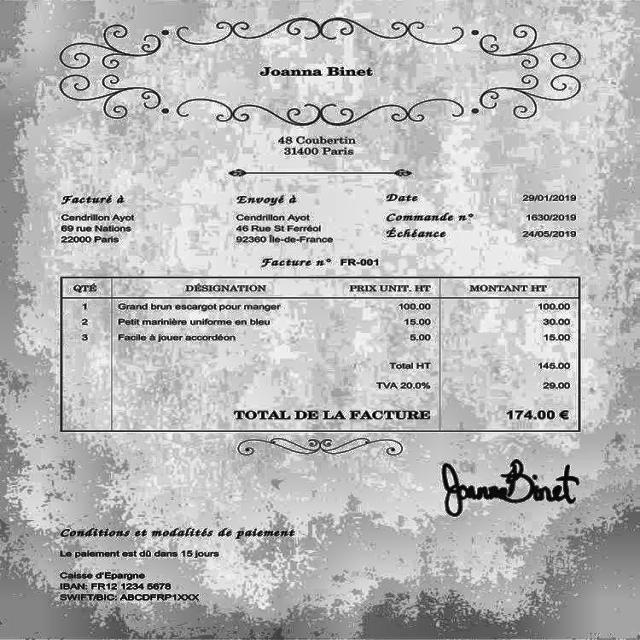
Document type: Invoice